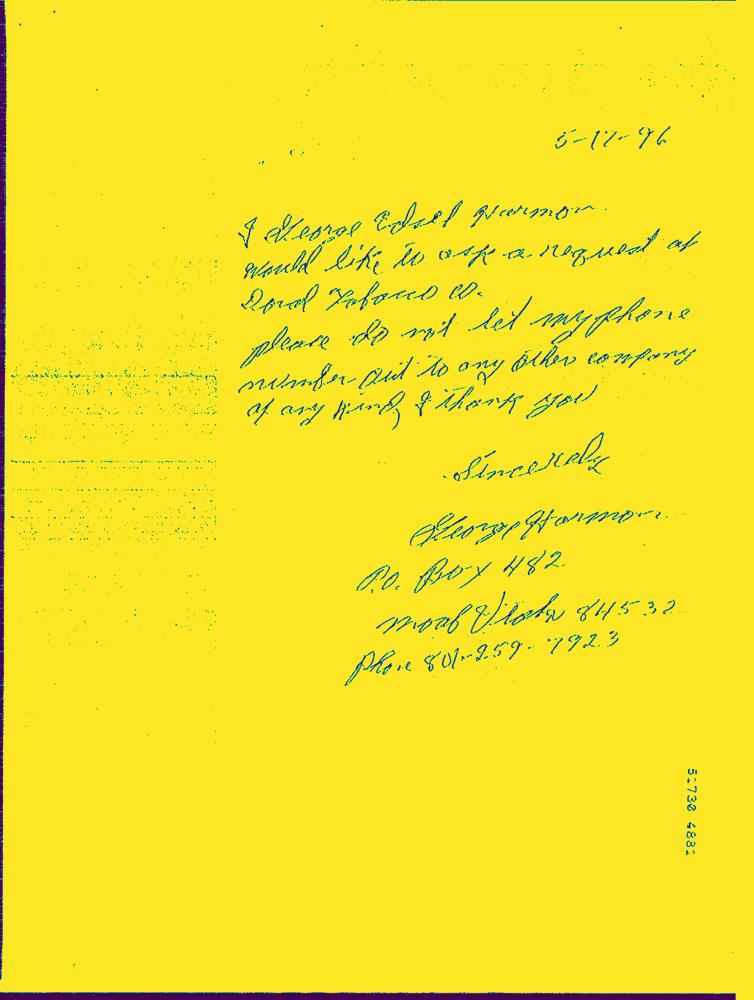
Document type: Hand-Written